Question: What do the imaging results show?
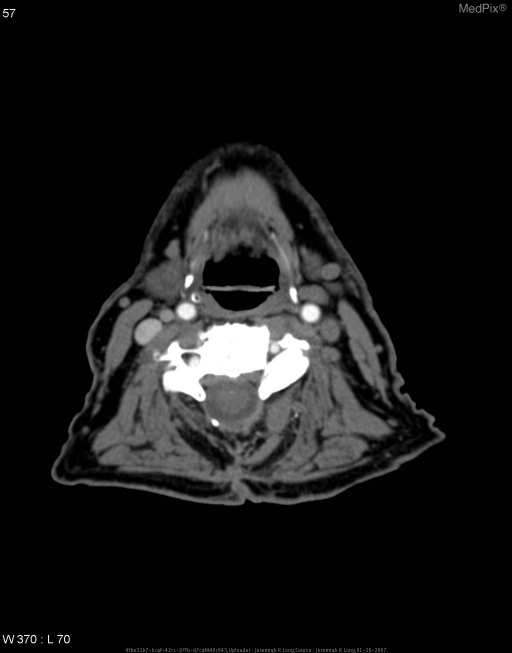
Answer: The imaging shows Contrast enhanced axial CT images of the neck demonstrate a marked tortuosity of the right internal carotid artery just distal to the carotid bulb.  There is medial deviation of the internal carotid with mass effect on the adjacent retropharyngeal soft tissues of the neck.  This correlates with the patient's "mass" alluded to in the clinical history.  Incidentally noted are calcified atherosclerotic plaques.

A thick section multi-planar reformatted image demonstrates the tortuosity of this vessel well.

Also in the patient's prior studies was a carotid dopler ultrasound examination which again demonstrated the tortuosity of this vessel. Contrast enhanced axial CT images demonstrate a marked tortuosity of the right internal carotid artery just distal to the carotid bulb with mass effect on the adjacent retropharyngeal soft tissues of the neck.

Incidentally noted are calcified atherosclerotic plaques..